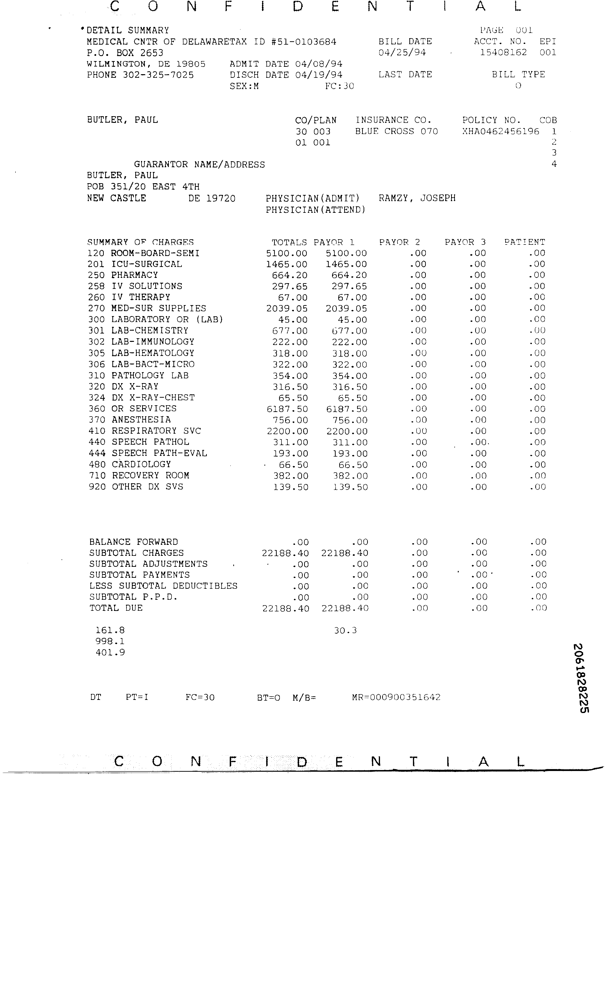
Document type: Invoice